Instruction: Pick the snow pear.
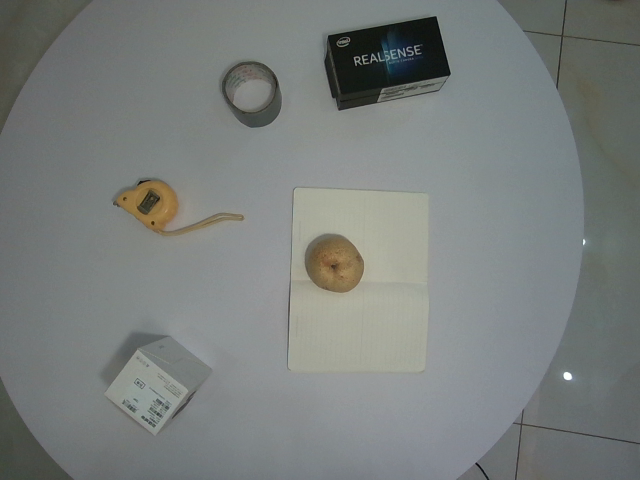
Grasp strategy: vertical